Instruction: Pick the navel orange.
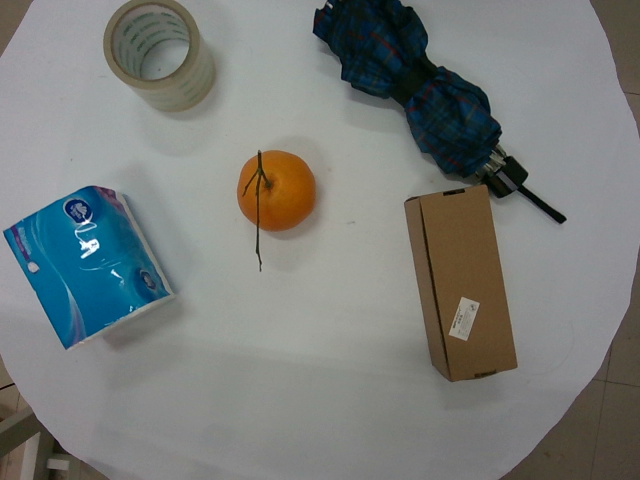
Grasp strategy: vertical